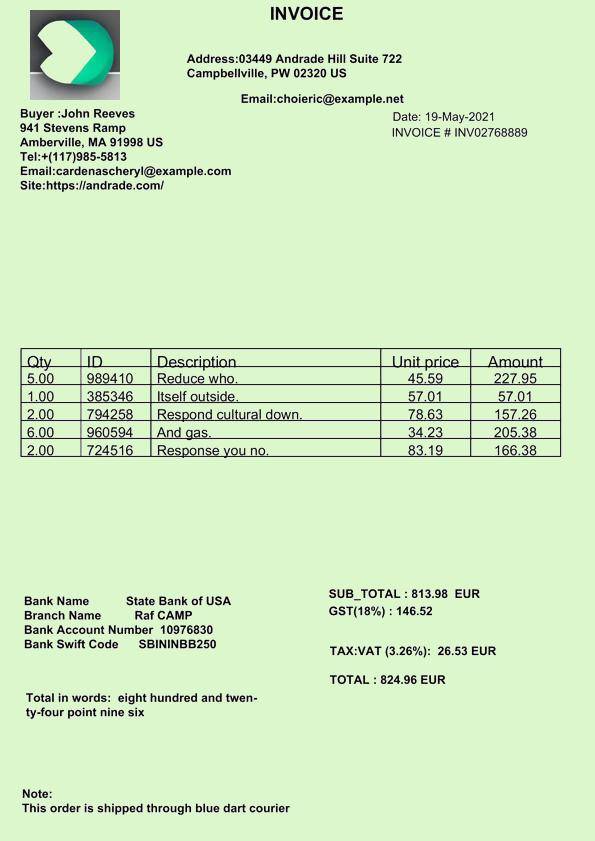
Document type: Invoice